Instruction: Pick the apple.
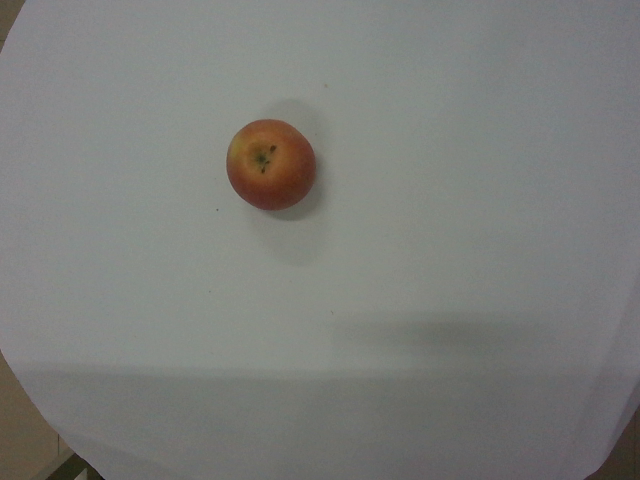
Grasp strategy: vertical